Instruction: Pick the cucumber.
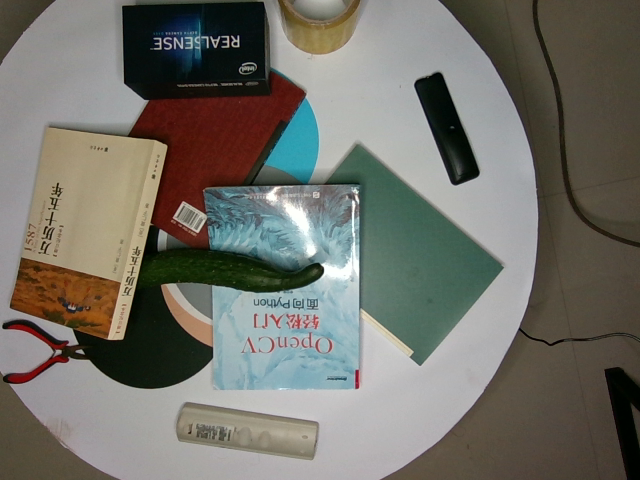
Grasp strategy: vertical